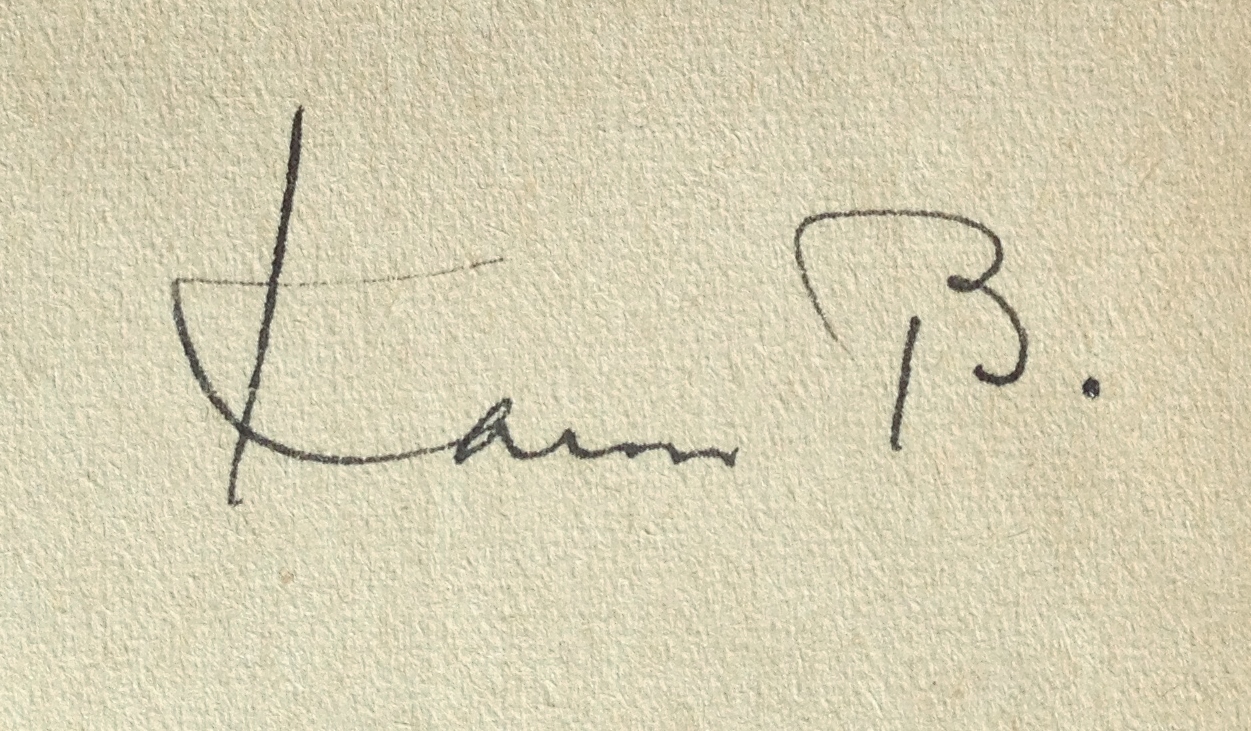
Signature of: karen bramson